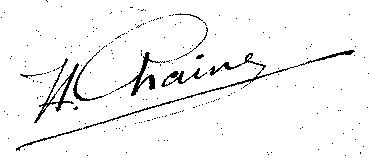
Signature of: henri chaine